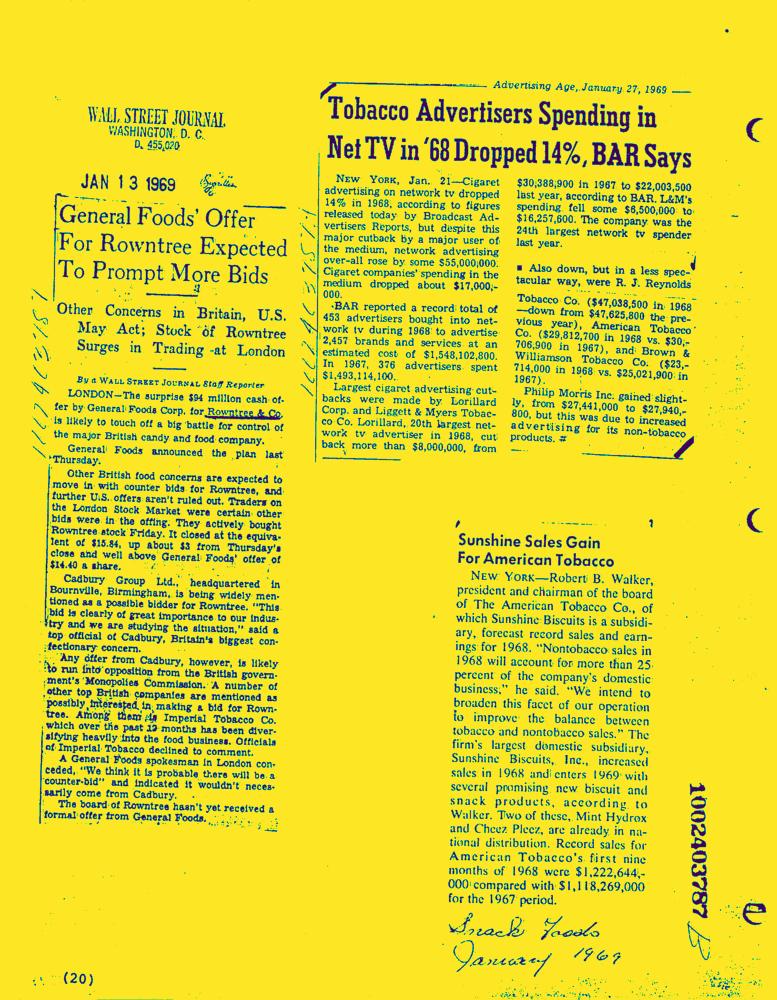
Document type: News-Article